Question: Describe the condition in detail:
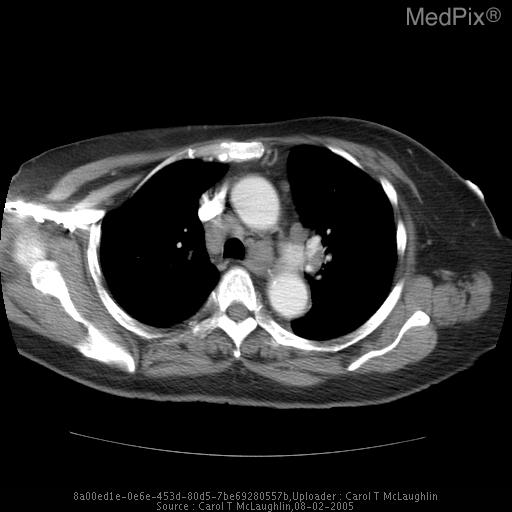
Answer: The disease is discussed as: Sjogren’s syndrome is an autoimmune disorder characterized by infiltration of lymphocytes into the lacrimal, salivary, and mucous glands causing keratoconjuntivitis sicca (dry eyes), xerostomia (dry mouth), and xerorhinia (dry nose).  Typically, the disease affects middle aged women and many of the patients have associated manifestations of other collagen vascular disorders (e.g. rheumatoid arthritis, scleroderma, or SLE).

Pulmonary involvement of Sjogren’s disease occurs in approximately one-third of patients with or without collagen vascular disease.  Most commonly this manifests as interstitial fibrosis.  Thickened sputum with associated mucous plugging and recurrent atelectasis, pneumonia, bronchitis or bronchiectasis is also seen.  Sjogren’s patients are also at increased risk for developing non-Hodgkin’s lymphoma and lymphocytic interstitial pneumonitis.

Lymphoma occurs in approximately 5-10% of Sjogren’s patients. These lymphomas are mucosa-associated lymphoid tissue (MALT) lymphoma. Generally, there are no correlations with the severity or duration of Sjogren’s and development of lymphoma.  Lymphoma should be suspected in patients with nodular or alveolar opacities and mediastinal lymph node involement.

Lymphocytic interstitial pneumonitis or diffuse lymphoid hyperplasia is infiltration of the pulmonary interstitium by mature lymphocytes.  A lower lobe reticulonodular and linear pattern of disease is seen.  Often, air-space opacification will also be seen.